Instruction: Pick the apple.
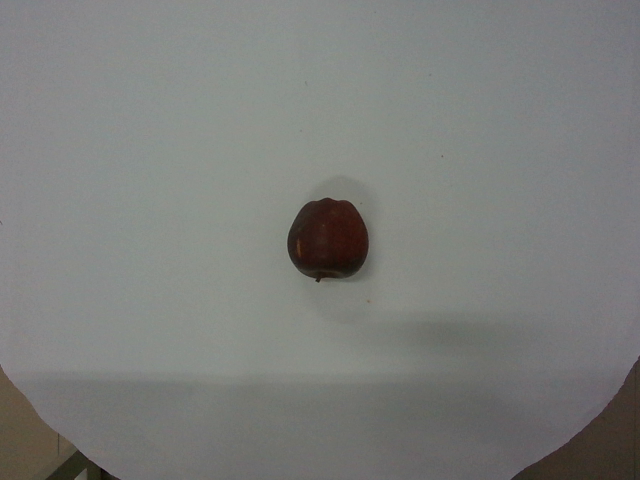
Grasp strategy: vertical